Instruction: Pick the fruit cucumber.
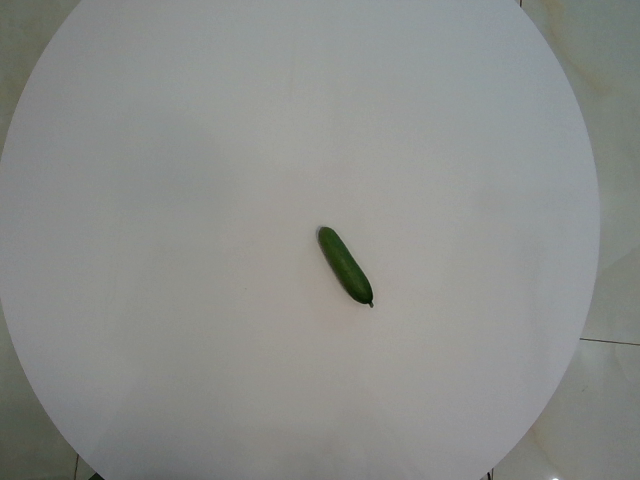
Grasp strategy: vertical